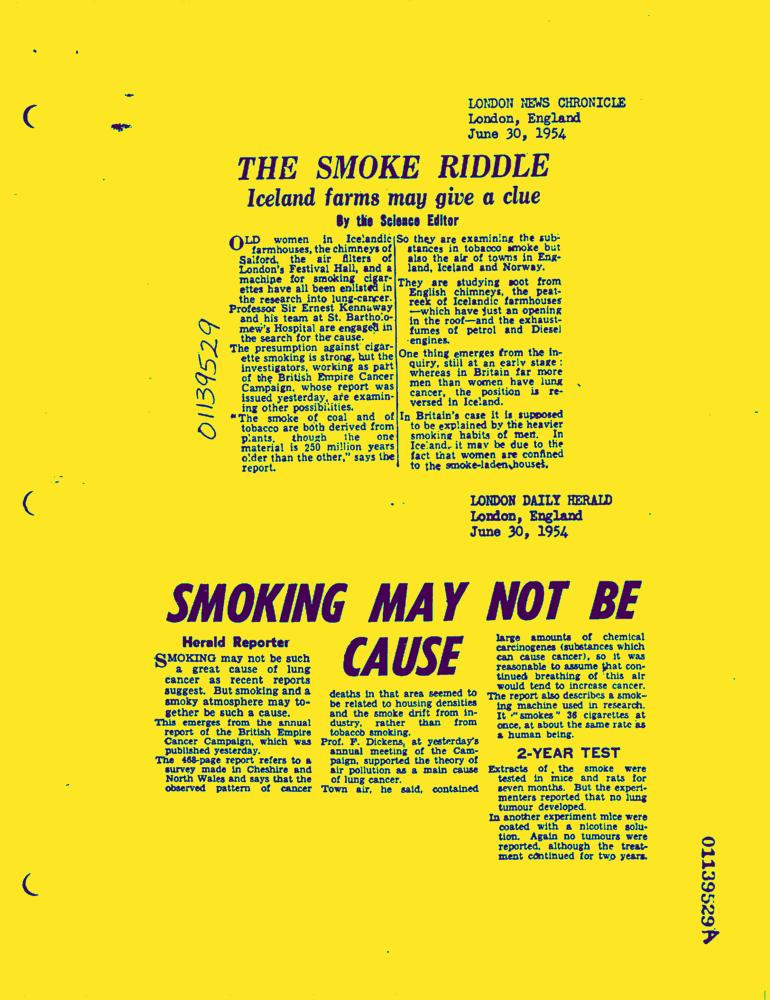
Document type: News-Article